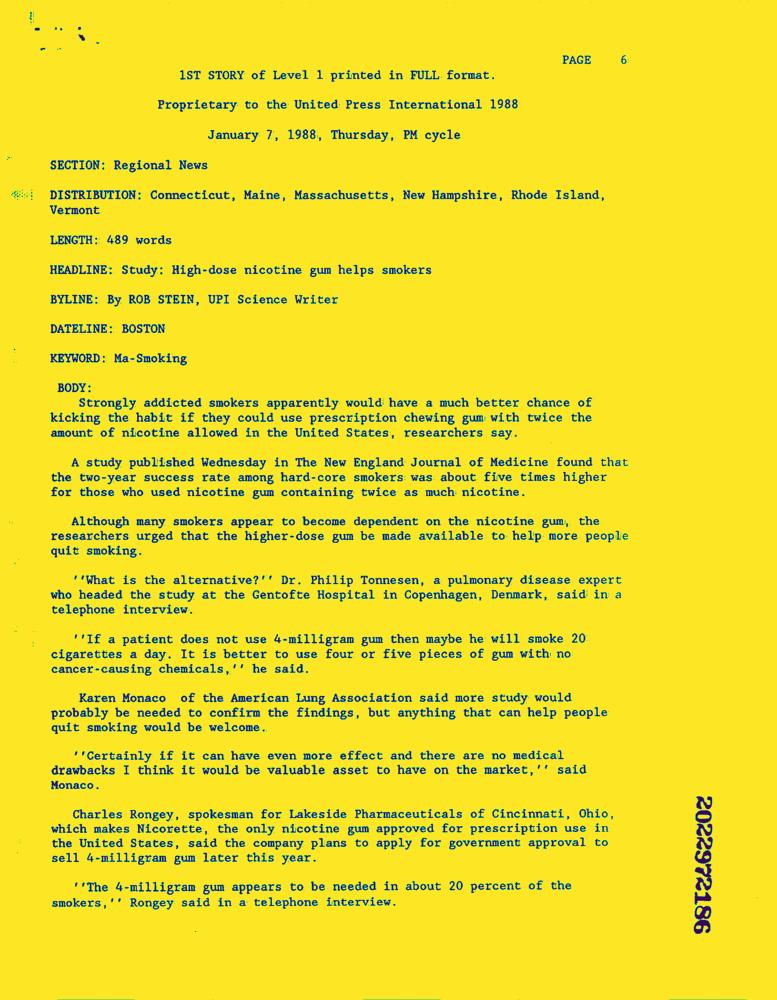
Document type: News-Article